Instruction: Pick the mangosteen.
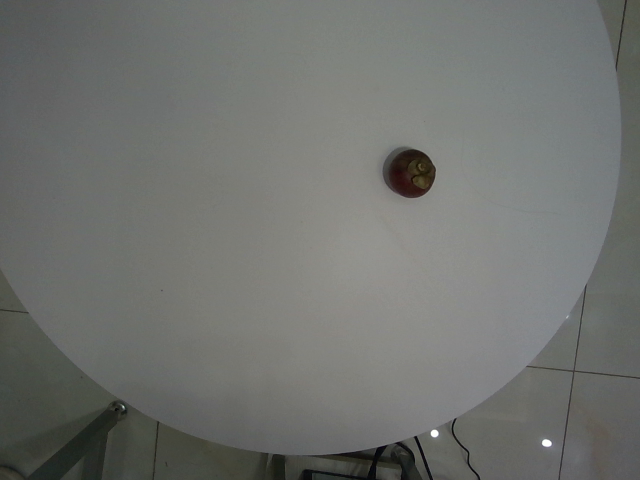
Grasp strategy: vertical